Question: Explain the disease:
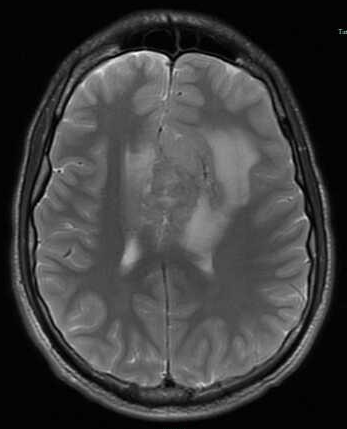
Answer: The disease is discussed as: The most common extraaxial neoplasm of the brain, meningiomas, often affect middle-aged women.  They account for 15-20% of all primary brain tumors. They are most commonly found in the parasagittal dura, convexities, sphenoid wing, cerebellopontine angle cistern, and olfactory groove.  Up to 90% are supratentorial, and 1% occur outside the CNS (presumably due to arachnoid rests).  Less than 10% cause symptoms, with the majority discovered incidentally or at autopsy or on brain imaging.

On CT, they are typically hyperdense, with up to 20% demonstrating calcification.  On MR, they are typically well-circumscribed and iso- to hypointense on T1, iso- to hyperintense on T2, and strongly enhancing.  A dural tail is seen in up to 72%, which is thought to represent a neoplastic infiltration or a reactive fibrovascular proliferation of the meninges.  This finding is suggestive but not specific, however.  Similarly, a distinct cleft of arachnoid with trapped CSF and vessels is common.  Meningiomas typically take one of two forms, either “globose” (spherical) or “en plaque” (flat).

Meningiomas may encase and narrow vessels, and incite a varying amount of edema, depending on location (cerebral cortical lesions have more edema, basal cisterns – less).  Bony changes may be hyperostotic or osteolytic, mimicking Paget’s or fibrous dysplasia.  On angiography, the “in-law” sign has been described (coming early and staying late) with an early blush and delayed washout.  Due to their vascularity, preoperative embolization can be performed (particularly at the skull base, where the lesions may be unresectable).

Malignant meningiomas, a rare variant, demonstrate rapid growth or intraparenchymal invasion.  These are associated with a higher rate of recurrence – 75%, versus a recurrence rate of 3-7% for benign meningiomas.